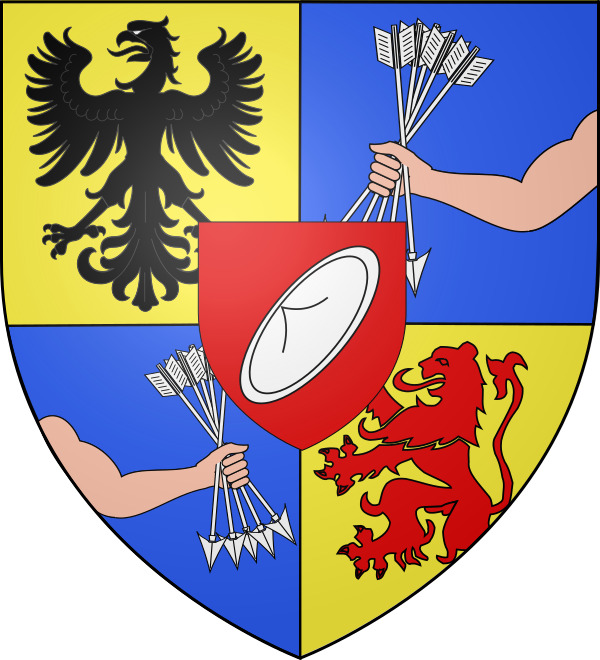
Signature of: james mayer de rothschild